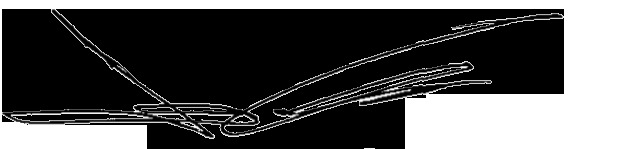
Signature of: jirayu huangsab